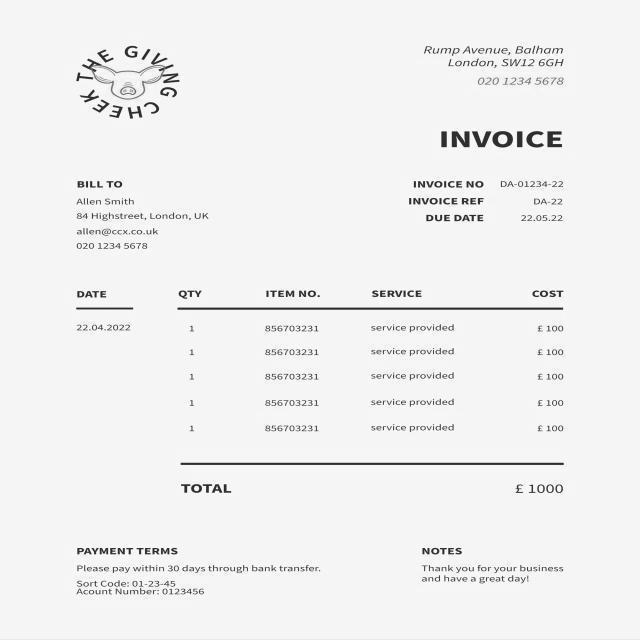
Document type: Invoice